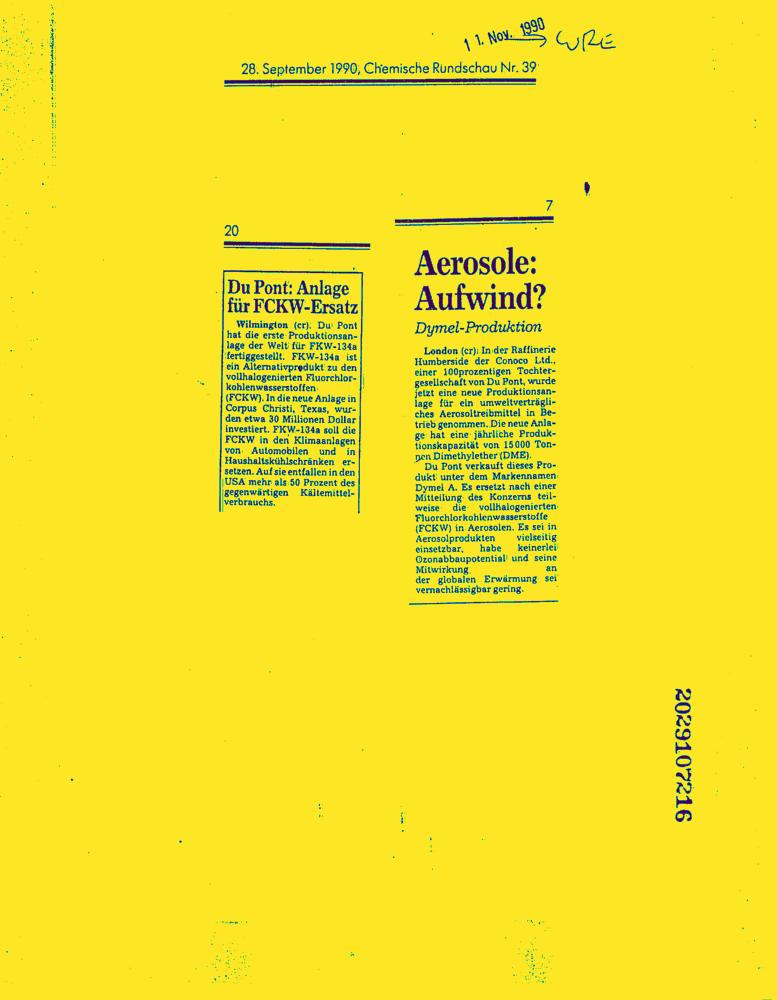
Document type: News-Article